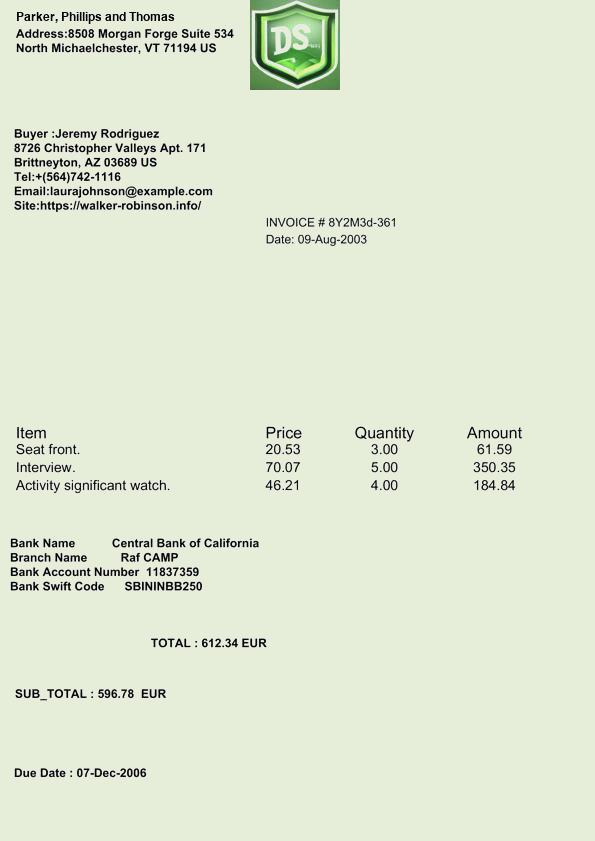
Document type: Invoice